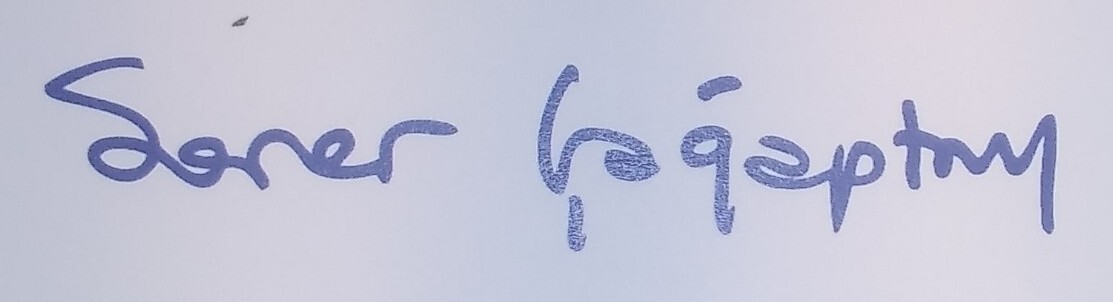
Signature of: soner çağatay